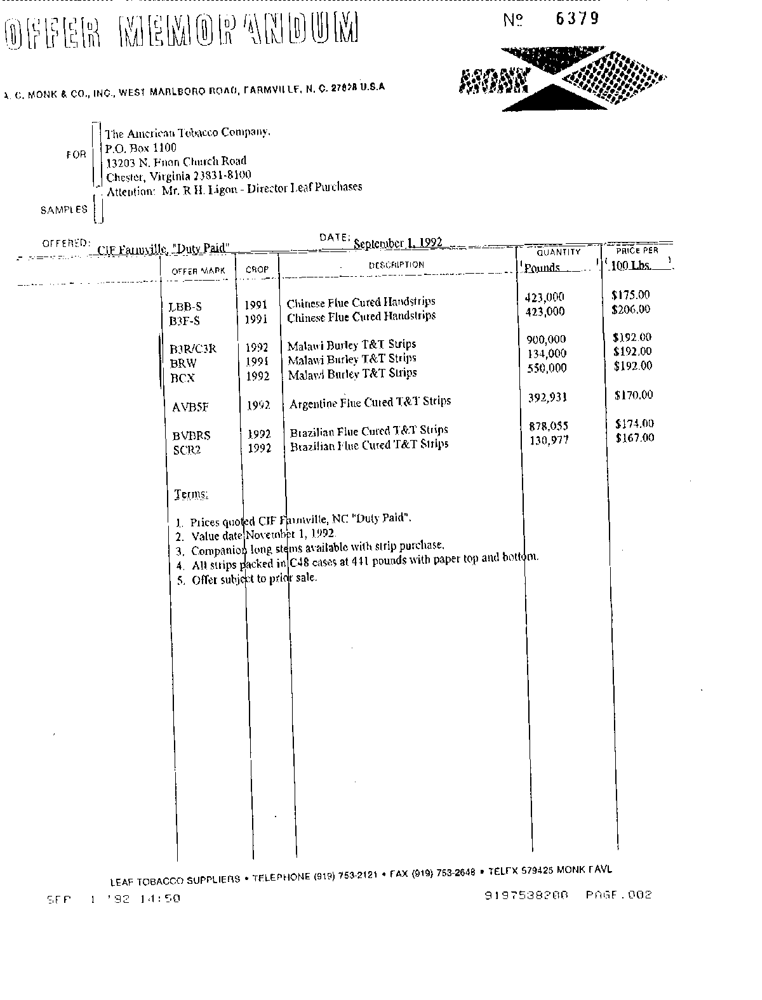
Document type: Invoice